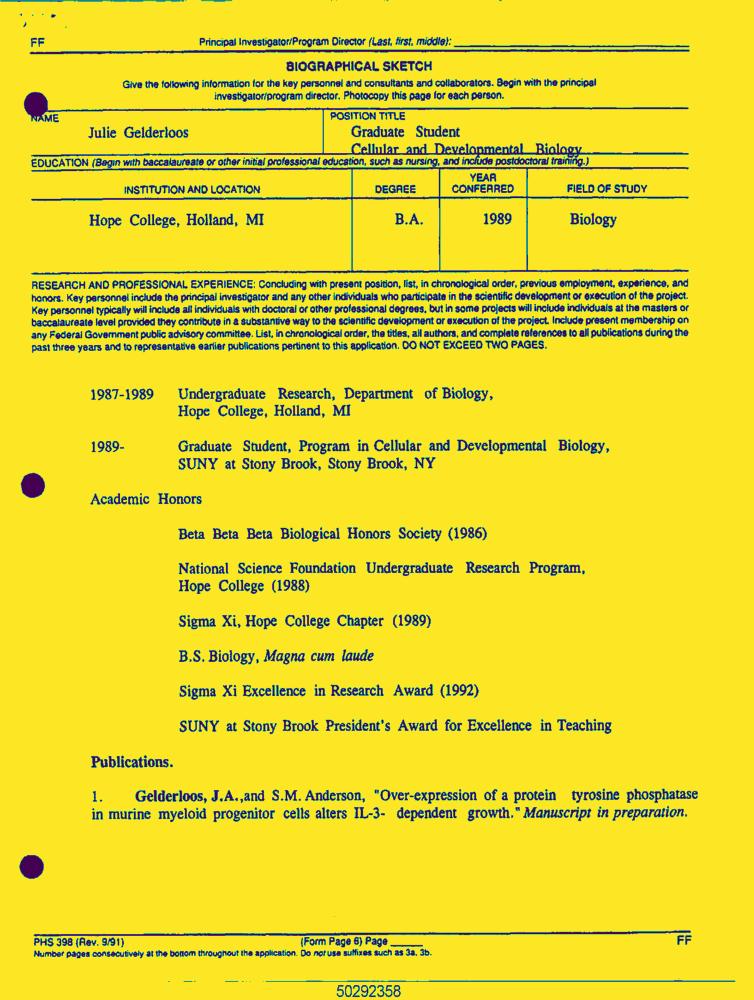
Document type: Resume-Doc